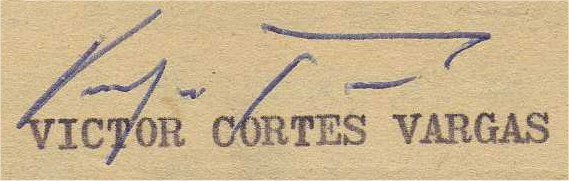
Signature of: ángel sierra basto